Question: Which state is mentioned in the document?
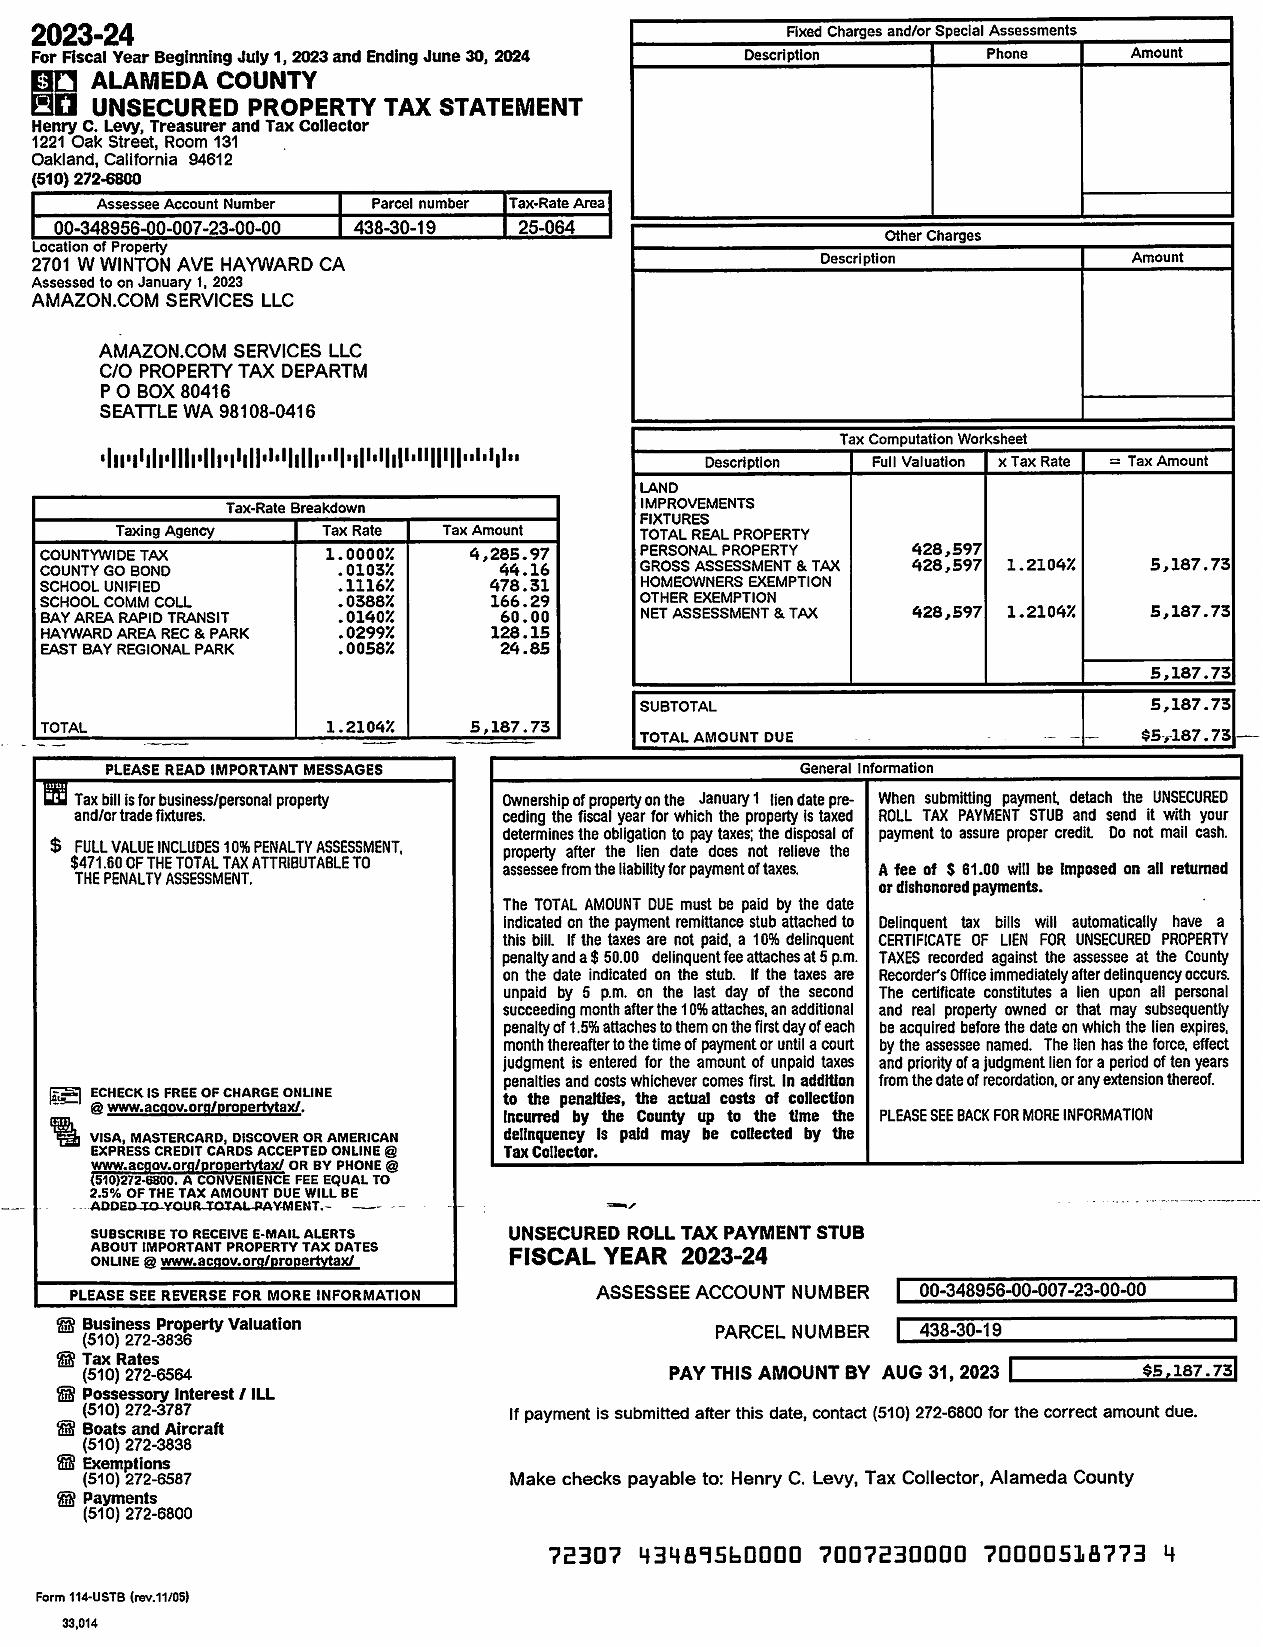
Answer: "California"